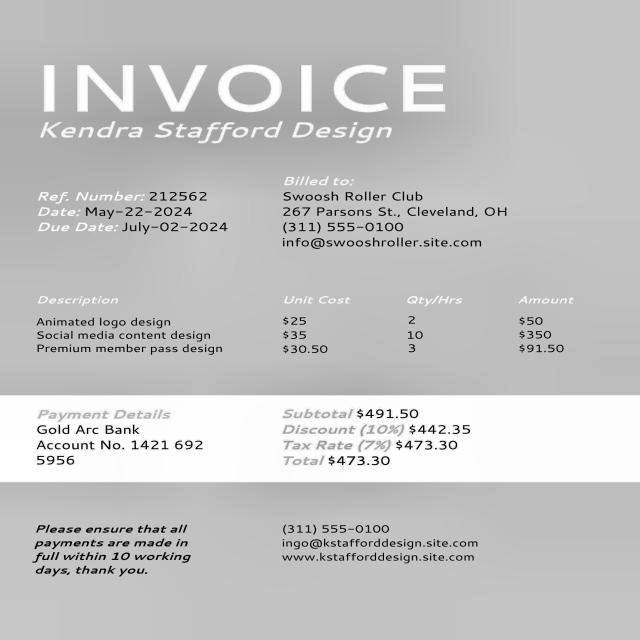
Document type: Invoice